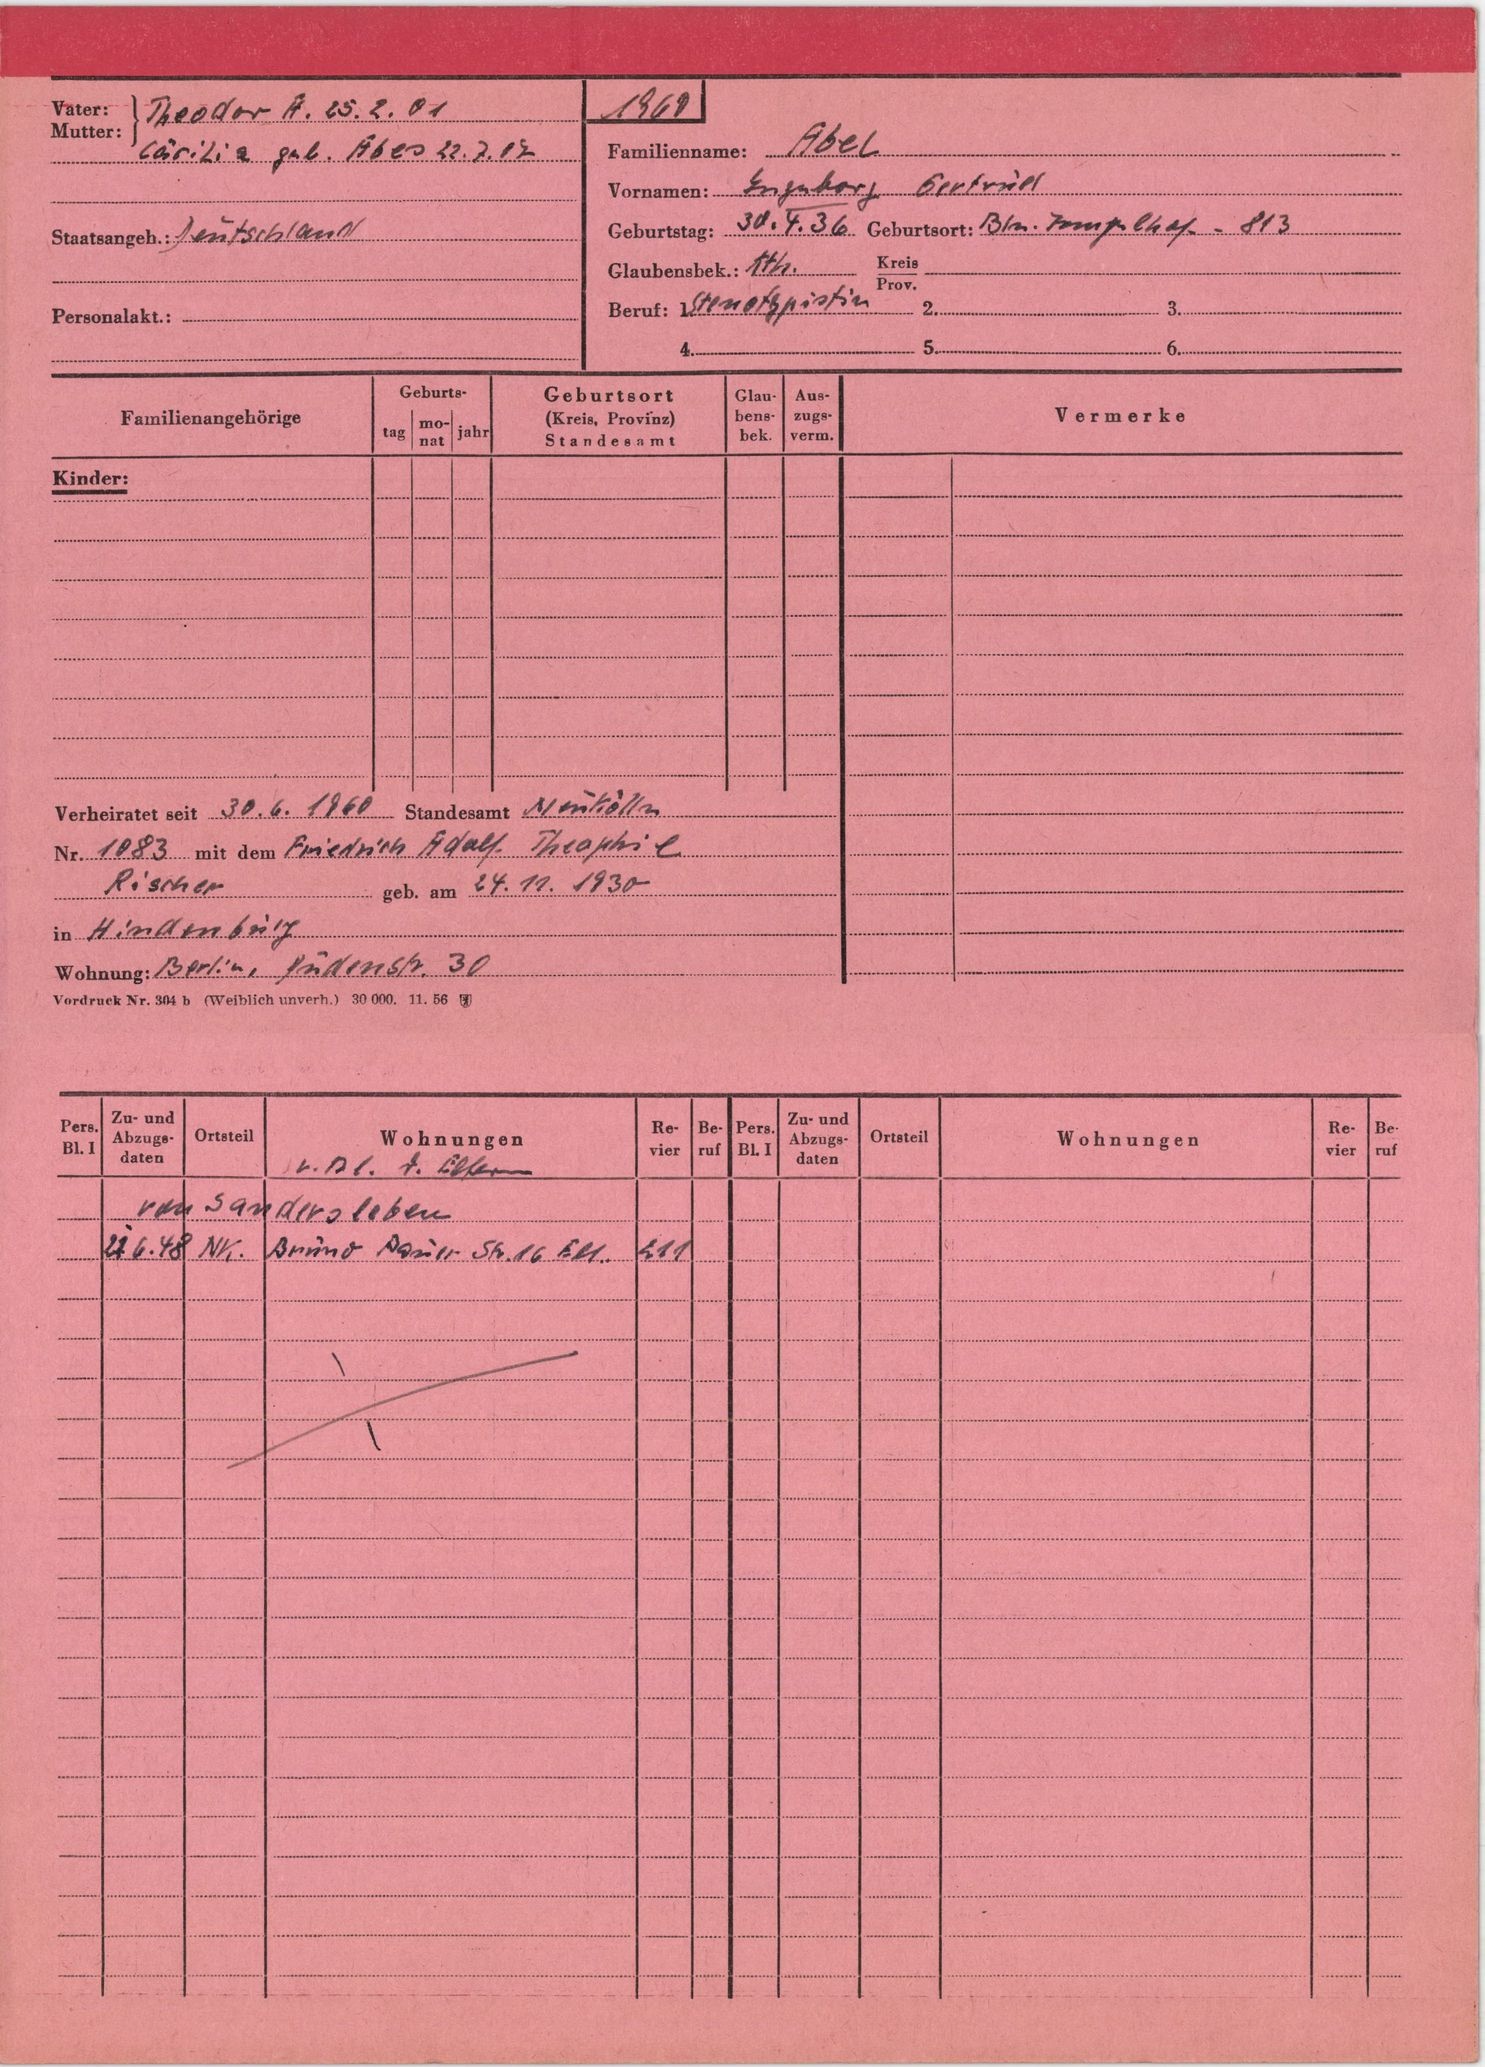
Abel